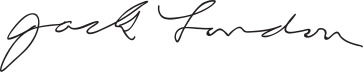
Signature of: jack london